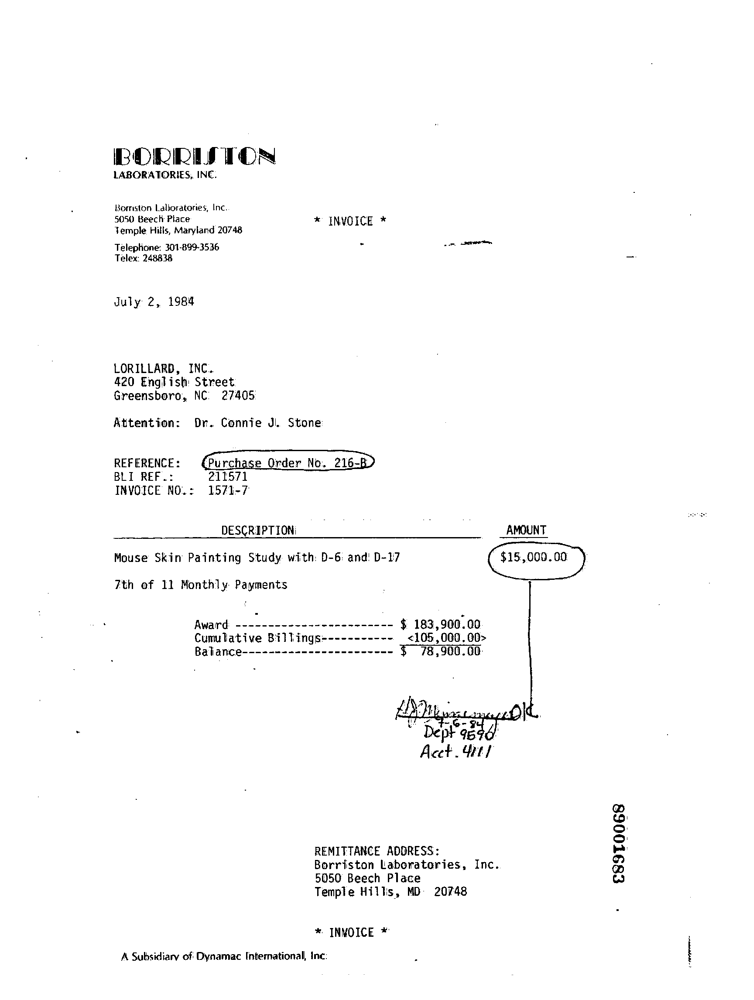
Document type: Invoice